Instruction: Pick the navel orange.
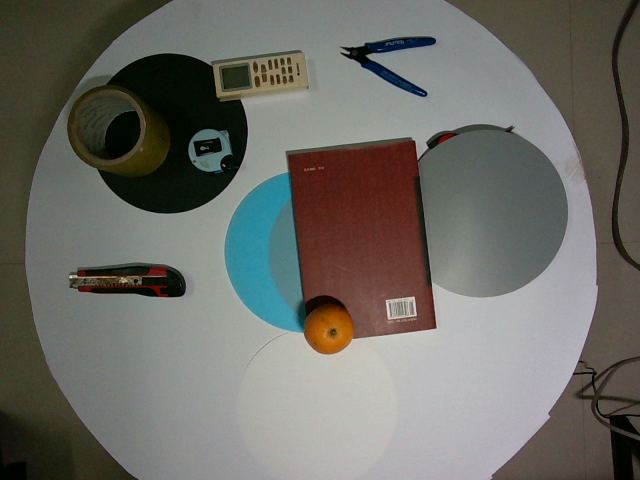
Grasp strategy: vertical